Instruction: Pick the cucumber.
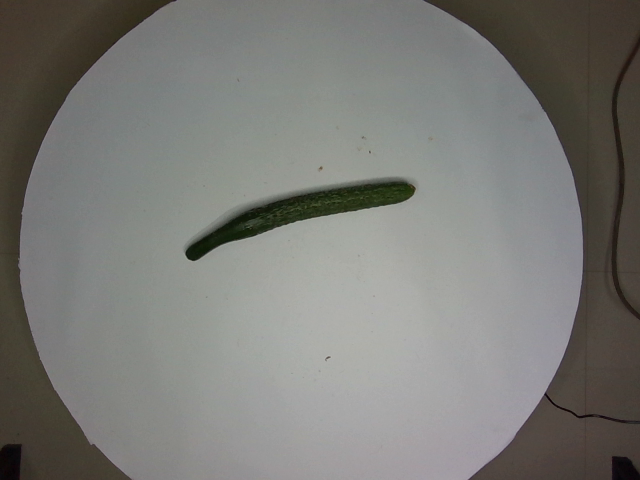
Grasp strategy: vertical